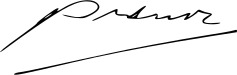
Signature of: jacobo árbenz